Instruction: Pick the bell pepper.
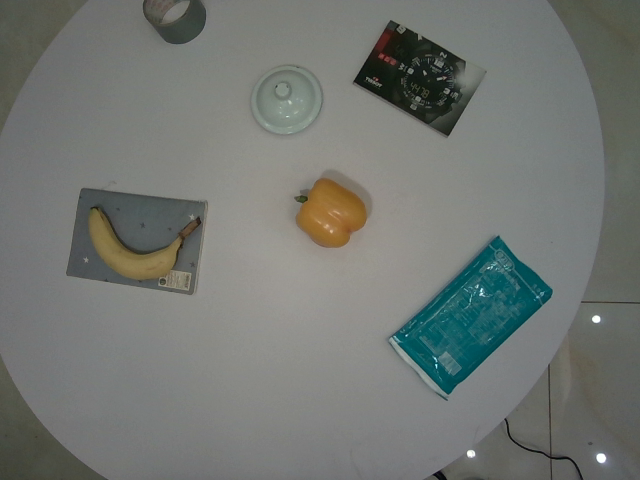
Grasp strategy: vertical